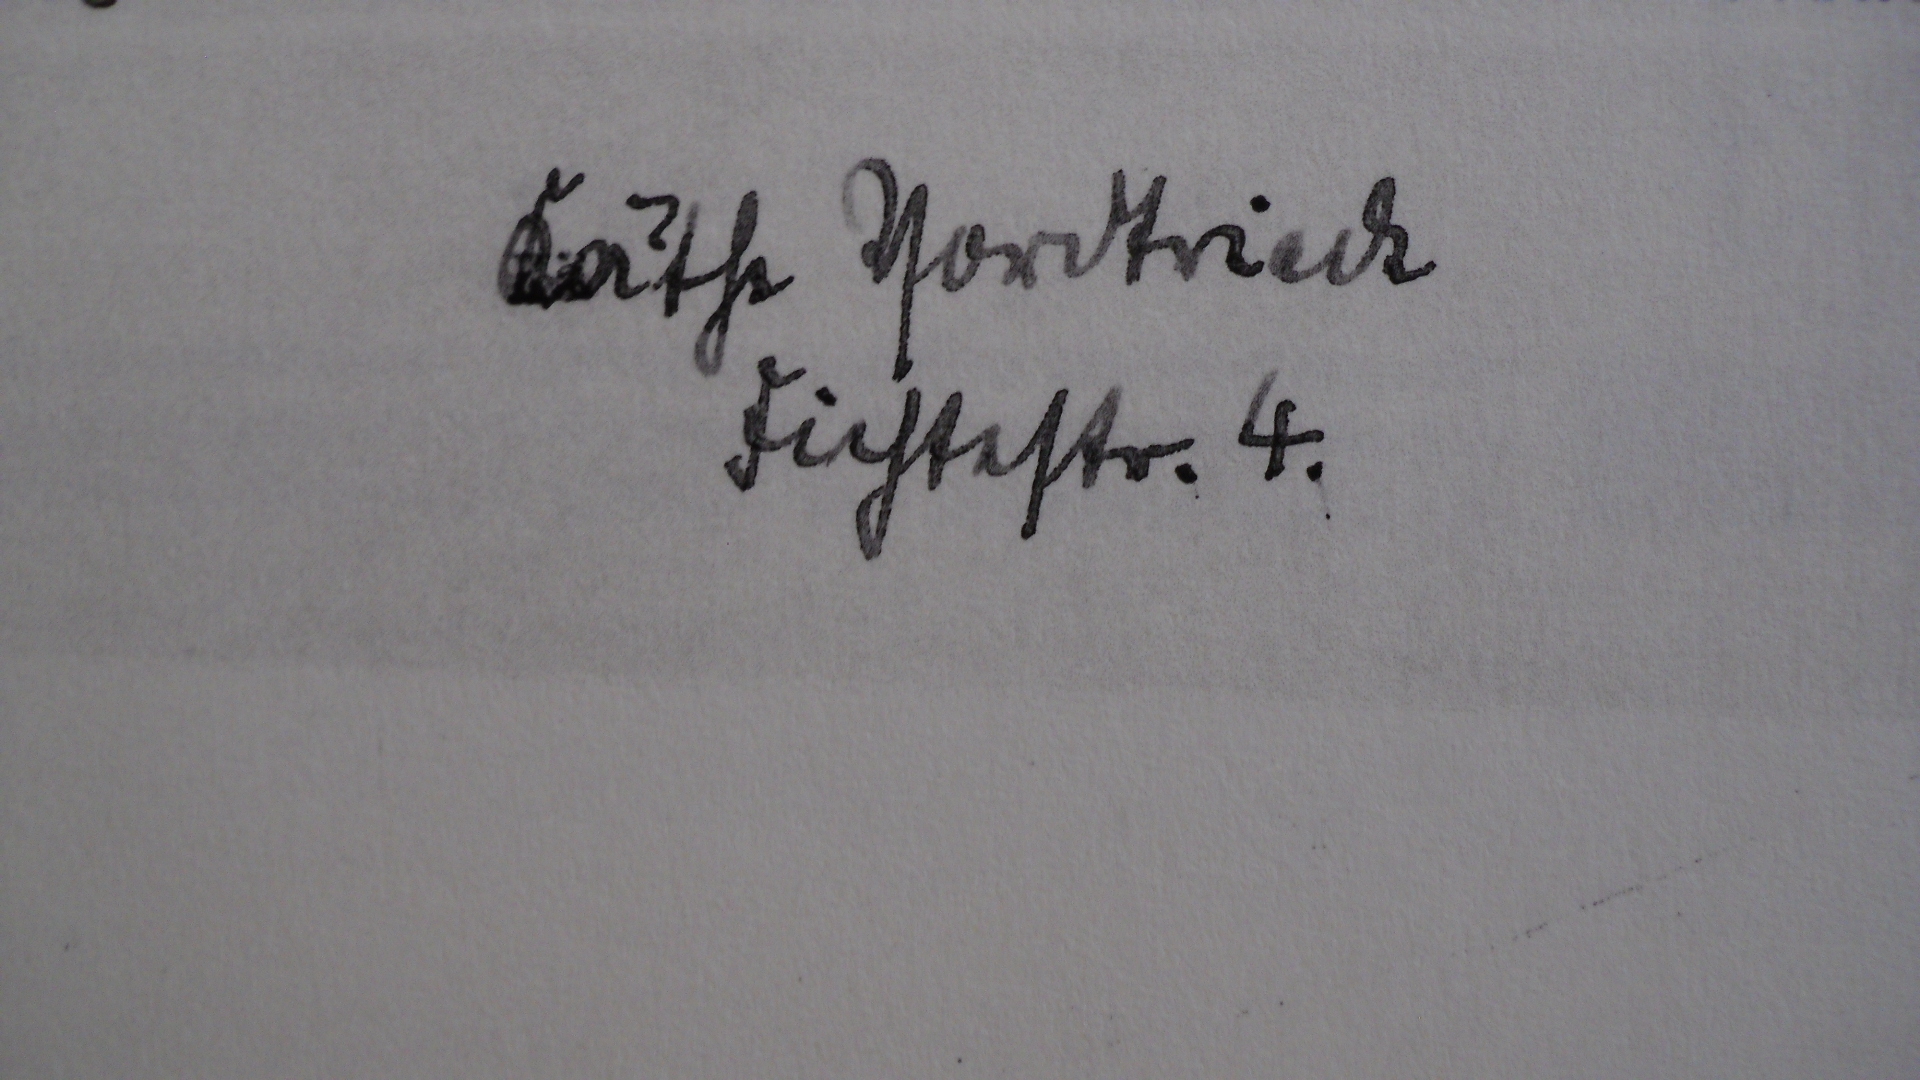
Signature of: käthe vordtriede